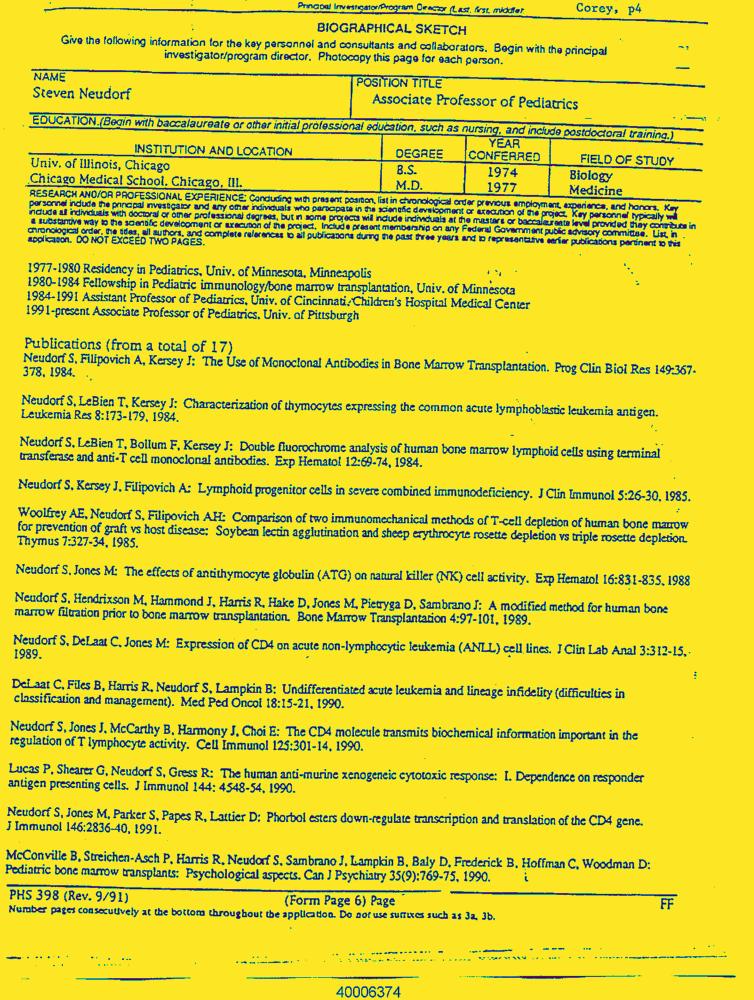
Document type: Resume-Doc